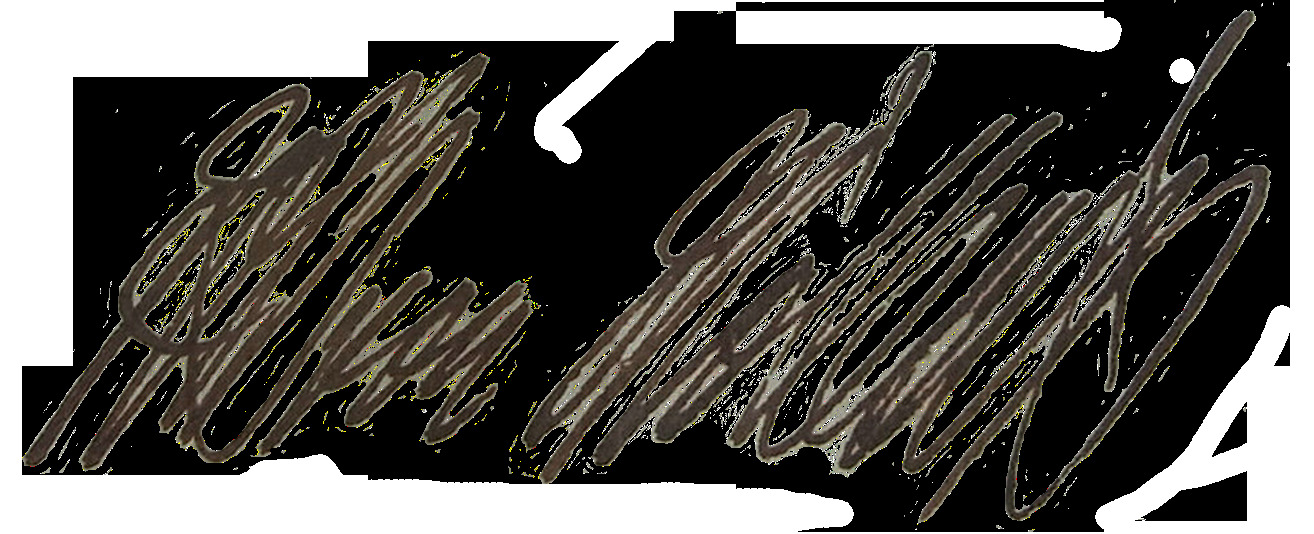
Signature of: wichard joachim heinrich von möllendorf